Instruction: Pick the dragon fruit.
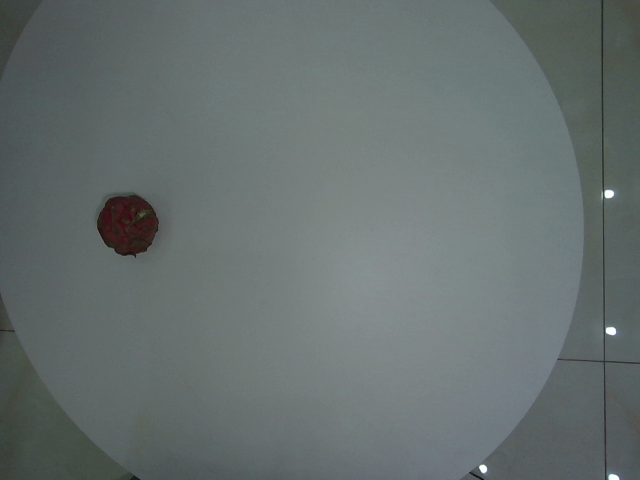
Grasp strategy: vertical